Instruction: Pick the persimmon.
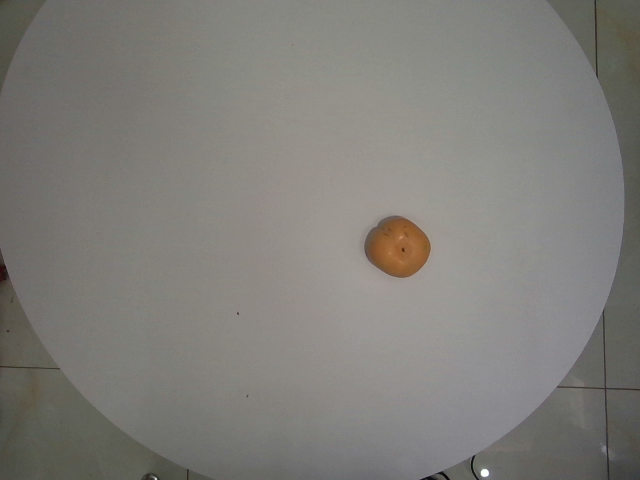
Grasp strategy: vertical